Question: What jurisdiction, city, or county is the document associated with?
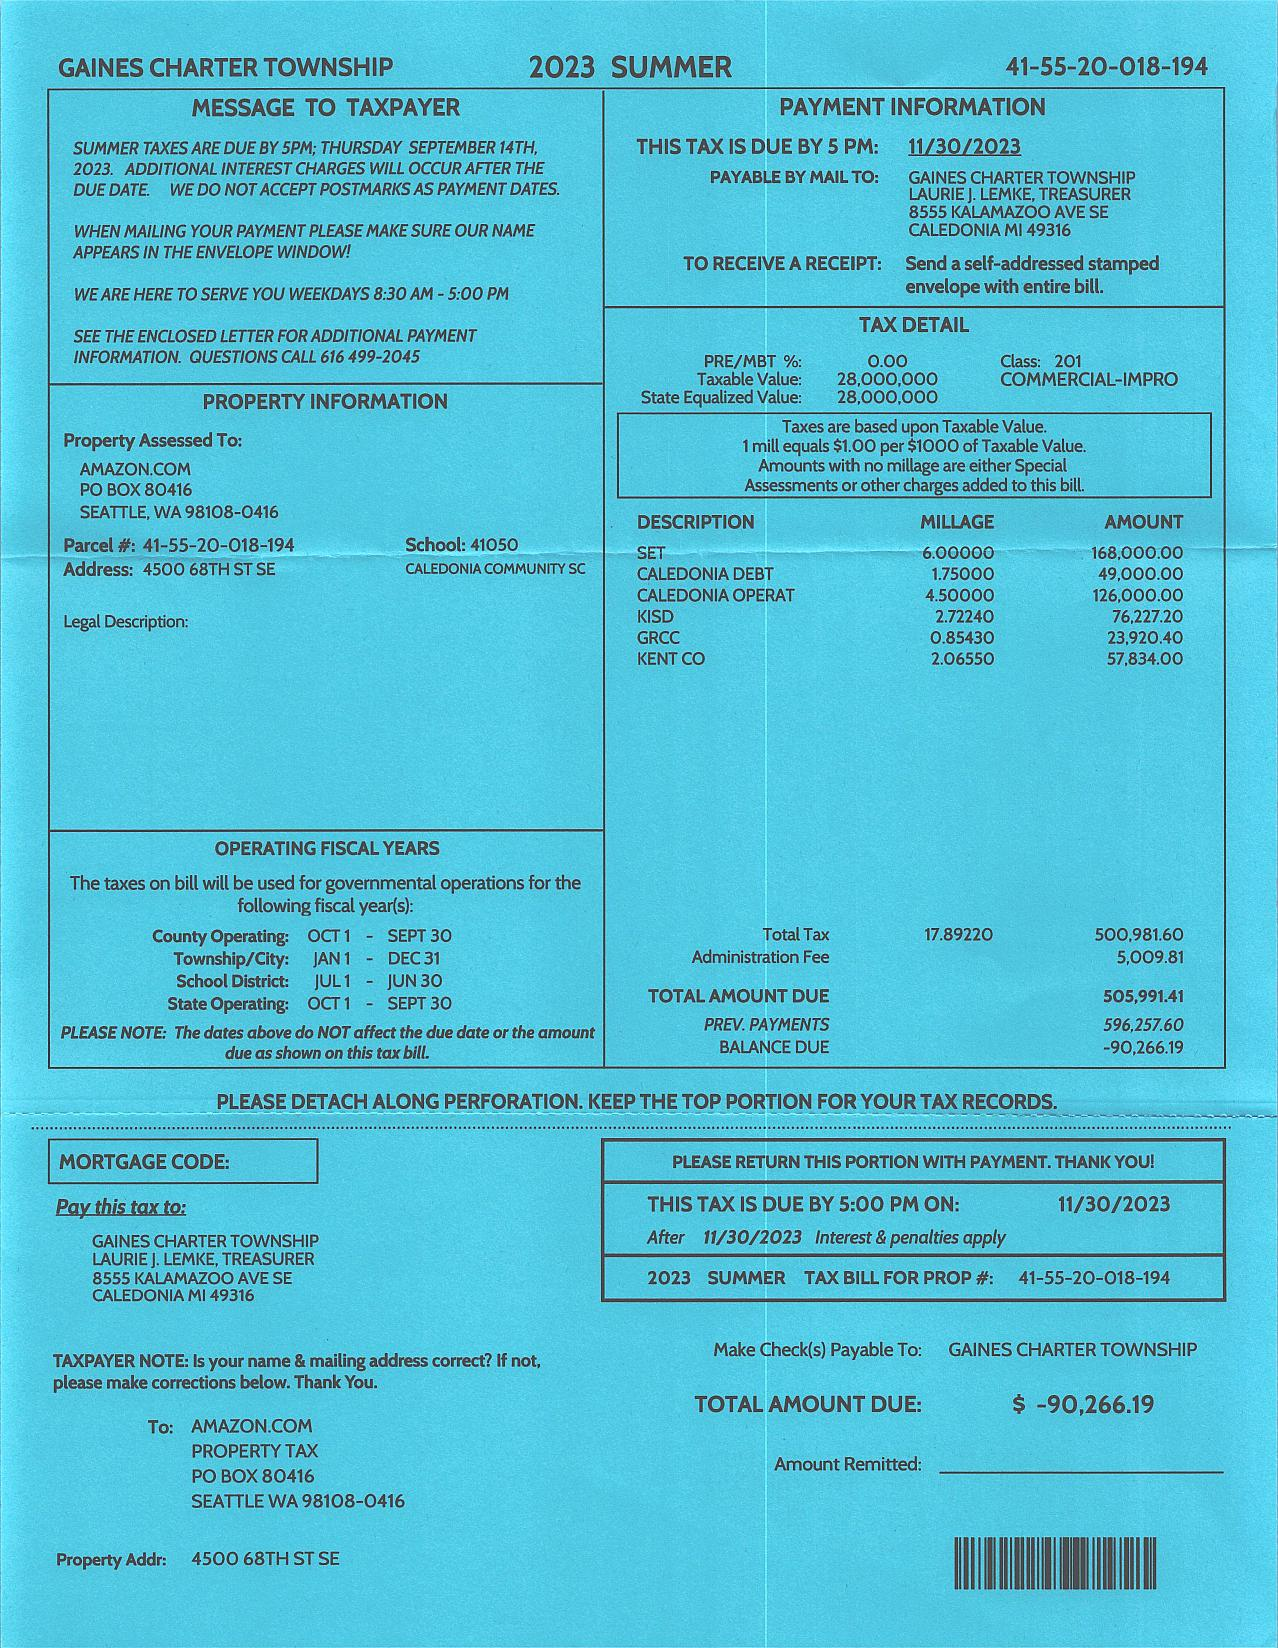
Answer: "Gaines Charter Township"